Question: What is the suspected problem?
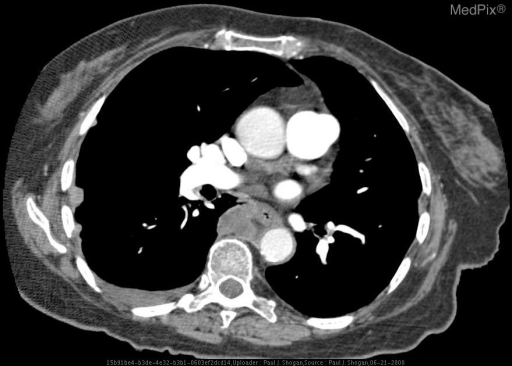
Answer: The findings suggest Dual-energy PA and subtraction soft-tissue-selective radiographs demonstrates nodular, irregular pleural thickening involving the right upper and mid peripheral lung fields.  Blunting of the right costophrenic angle is noted.

Dual-energy PA subtraction bone-selective radiograph exhibits no areas of abnormal calcification within the region of pleural thickening.

Lateral chest radiograph demonstrates nodular pleural thickening involving the right upper lung margin, and a small pleural effusion is noted.

When compared to the chest radiograph from 3.5 months prior, this area of nodular, irregular pleural thickening, and right pleural effusion is relatively new.

Contrast enhanced axial CT images through various levels of the chest demonstrate a unilateral right sided pleural effusion, with mildly enhancing circumferential, nodular, irregular thickened pleura, encasing the right hemithorax with a rindlike appearance.  Additionally, there is focal nodularity of the mediastinal pleura.  There is no significant adenopathy, nor evidence of a chest wall abnormality. Contrast enhanced axial CT images through various levels of the chest demonstrate a unilateral right sided pleural effusion, with mildly enhancing circumferential, nodular, irregular thickened pleura, encasing the right hemithorax with a rindlike appearance.  Additionally, there is focal nodularity of the mediastinal pleura.  There is no significant adenopathy, nor evidence of a chest wall abnormality.. The patient might have a history of An 82-year-old female with productive cough and chest pain..